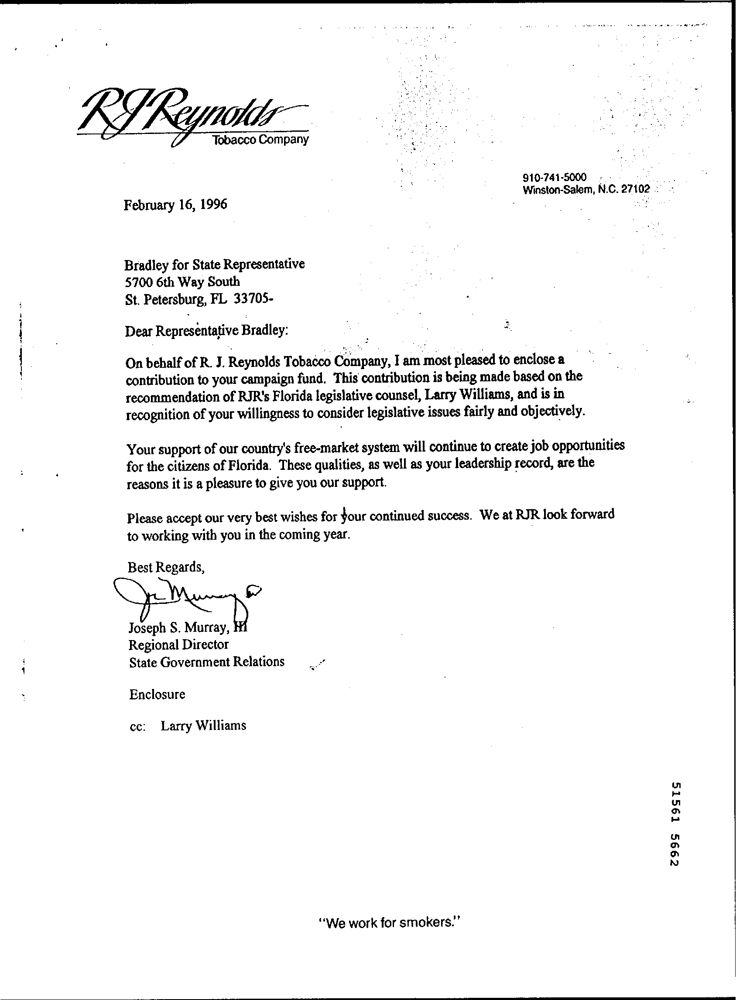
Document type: Invoice